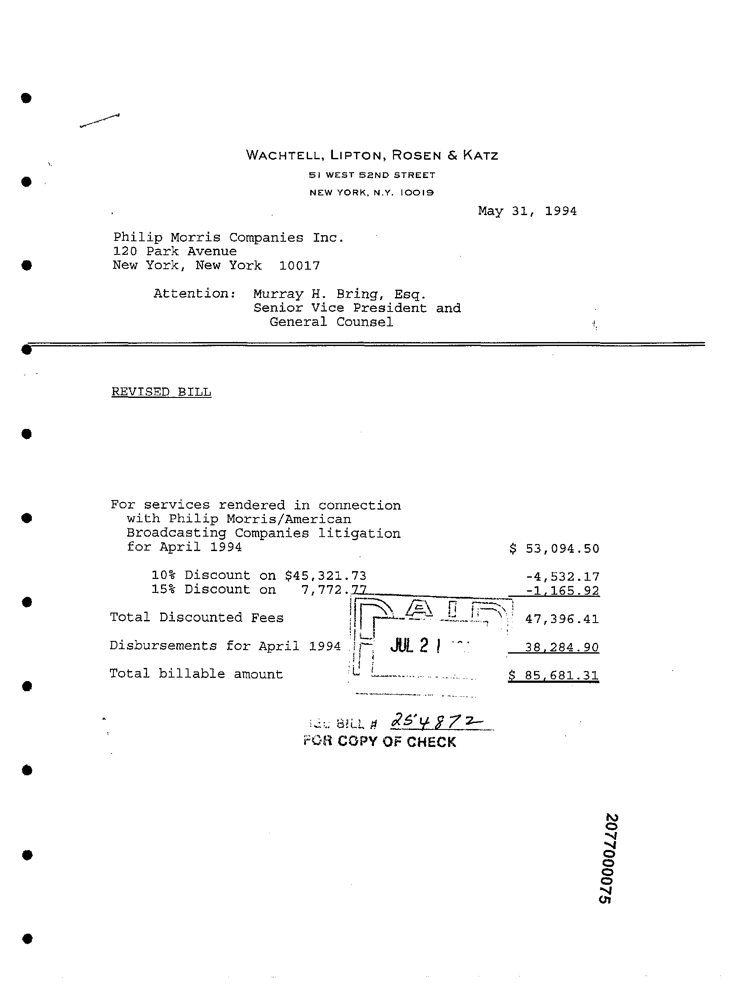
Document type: Invoice